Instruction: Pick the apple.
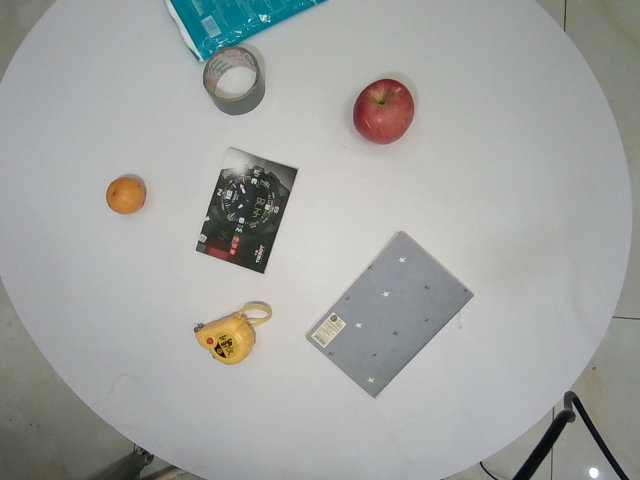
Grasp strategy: vertical